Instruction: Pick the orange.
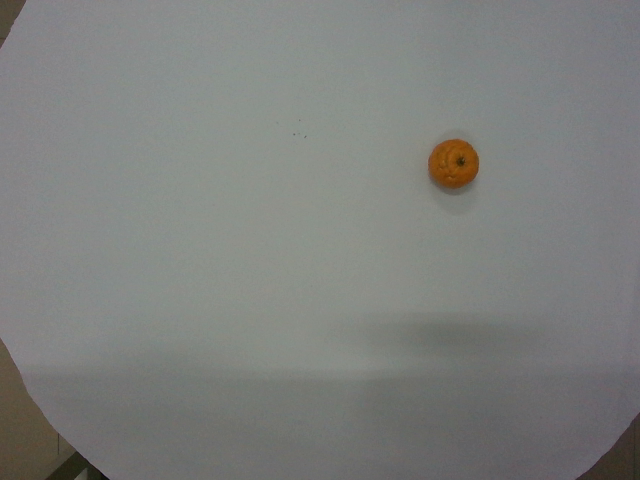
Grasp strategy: vertical